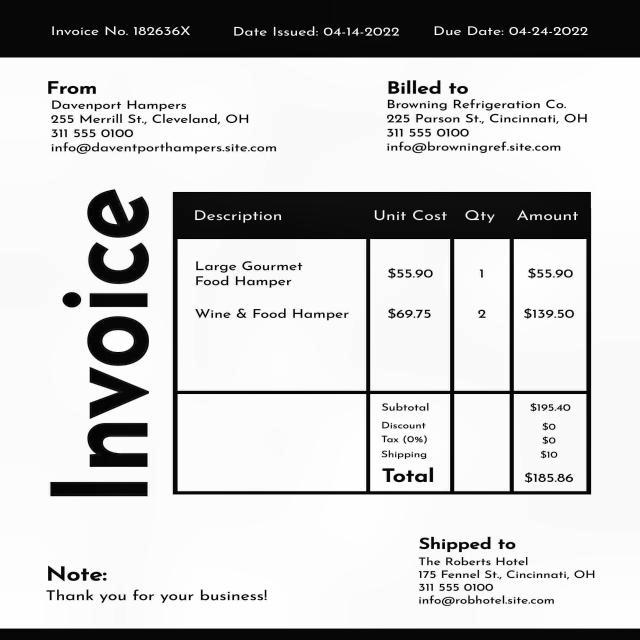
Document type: Invoice